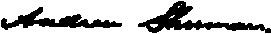
Signature of: andrew shuman